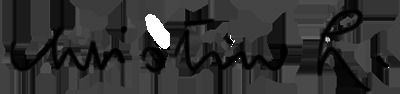
Signature of: christine lavant